Question: What jurisdiction, city, or county is the document associated with?
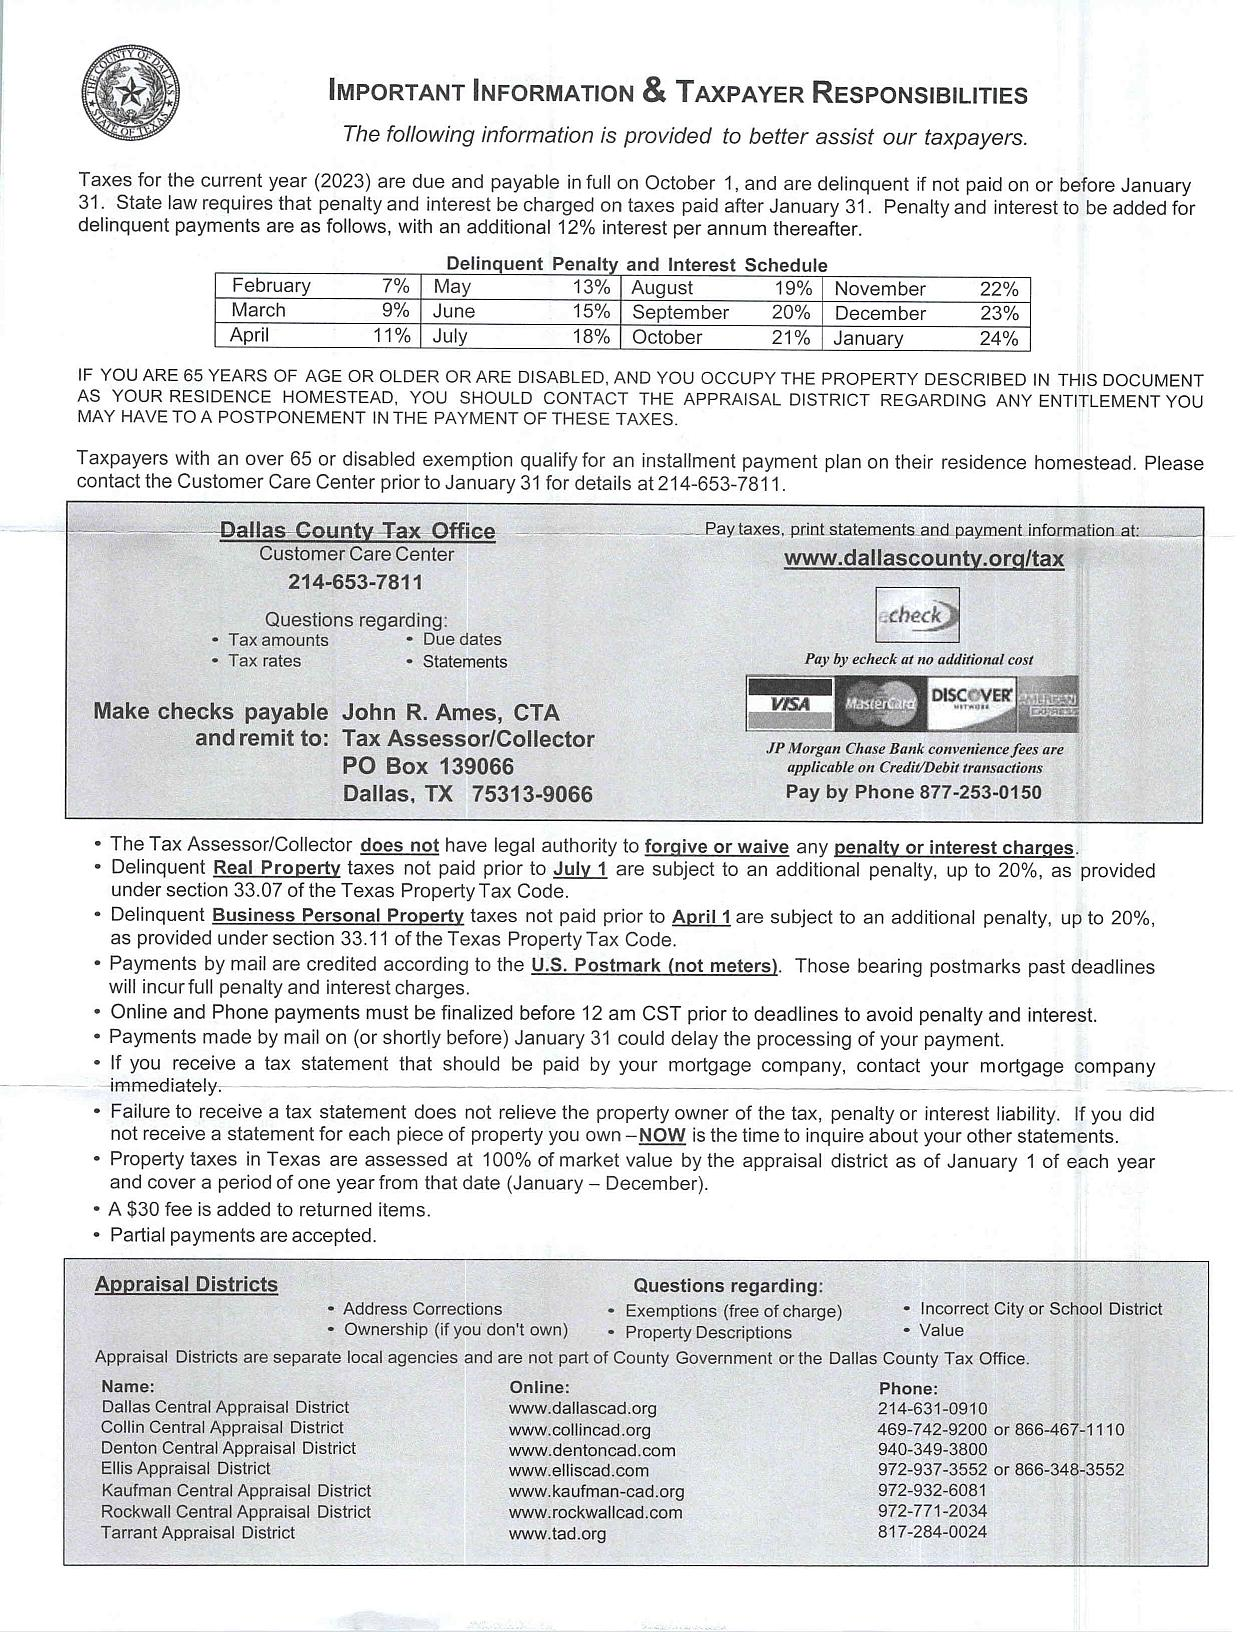
Answer: "Dallas County"